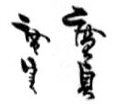
Signature of: hirosada ii